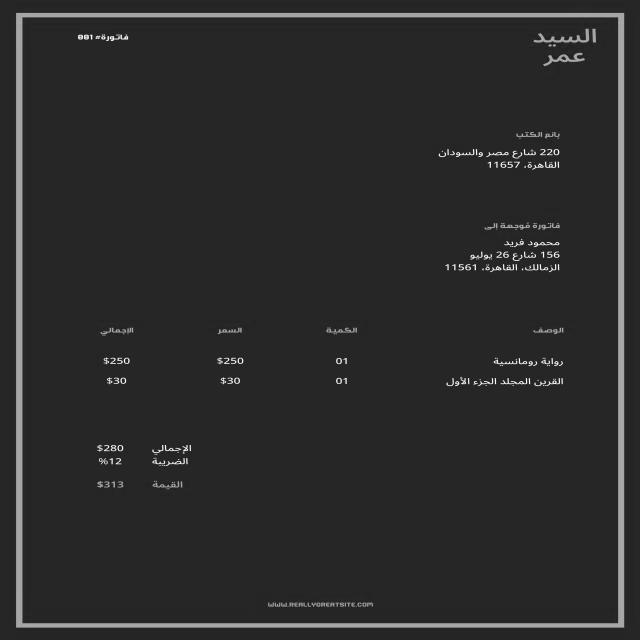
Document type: Invoice